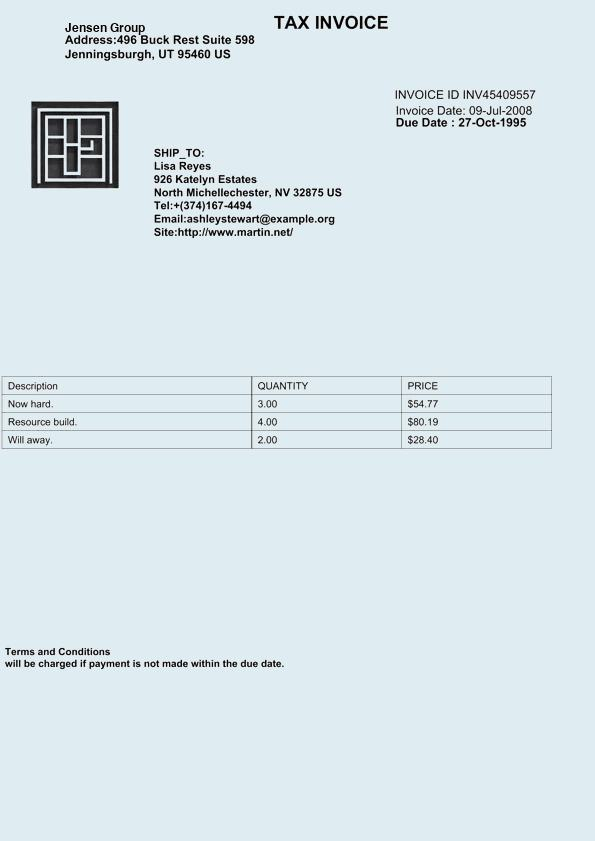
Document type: Invoice